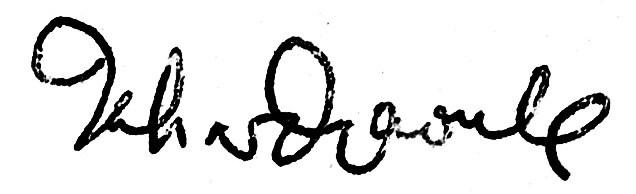
Signature of: tahar djaout